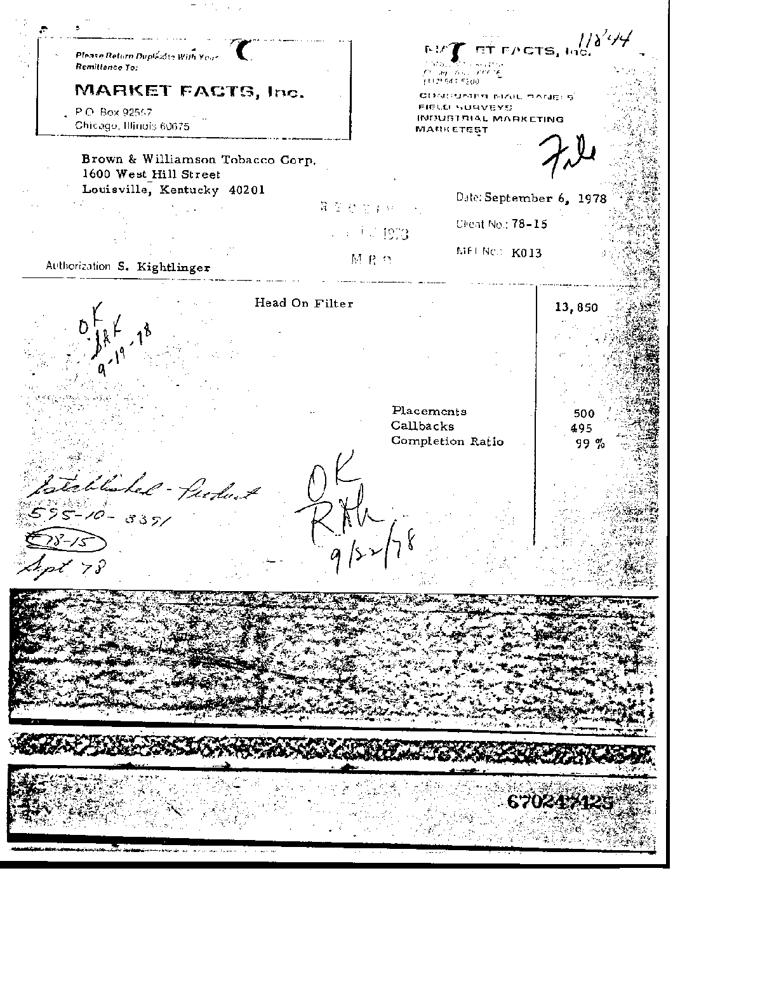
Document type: Invoice